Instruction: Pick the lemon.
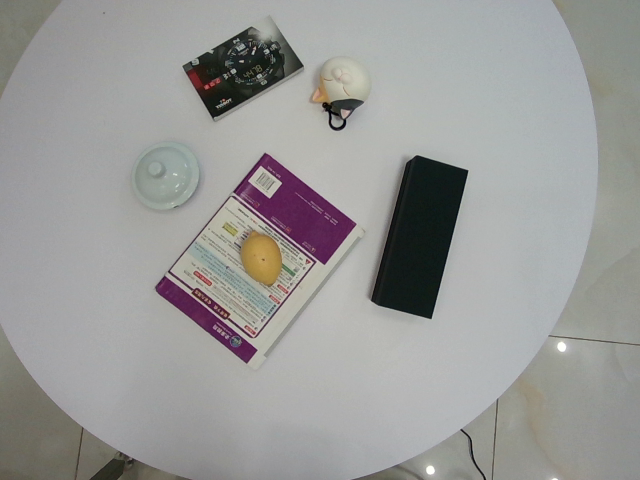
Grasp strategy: vertical